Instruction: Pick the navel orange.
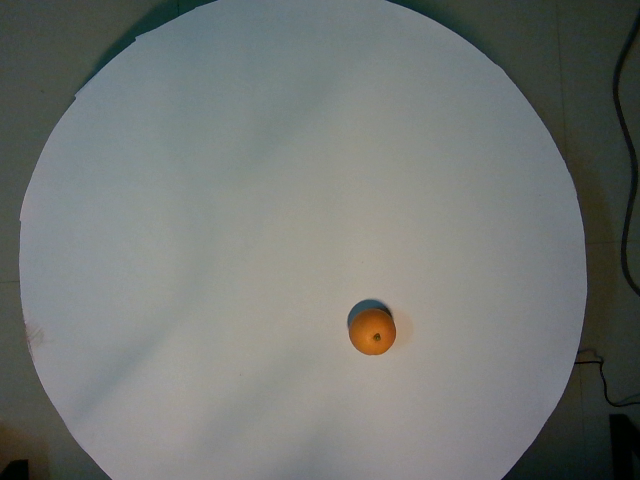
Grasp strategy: vertical